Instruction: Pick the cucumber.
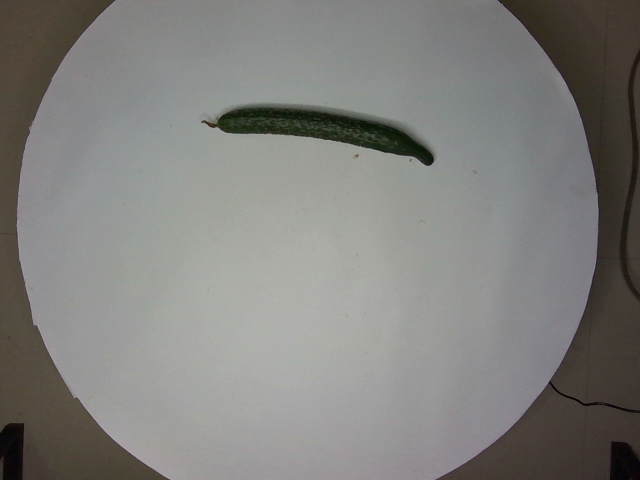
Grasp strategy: vertical